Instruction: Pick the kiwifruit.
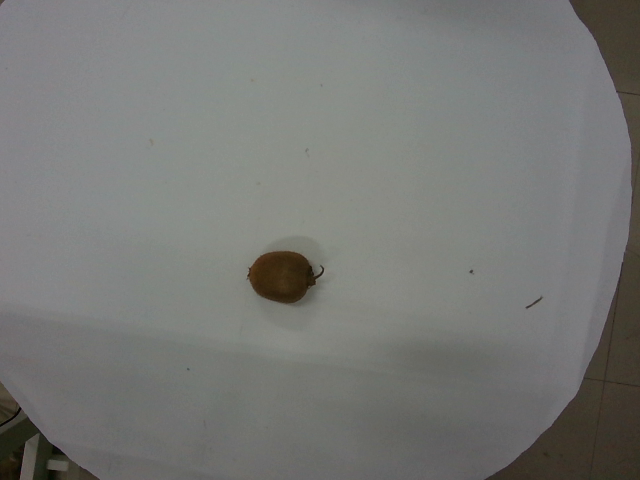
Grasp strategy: vertical